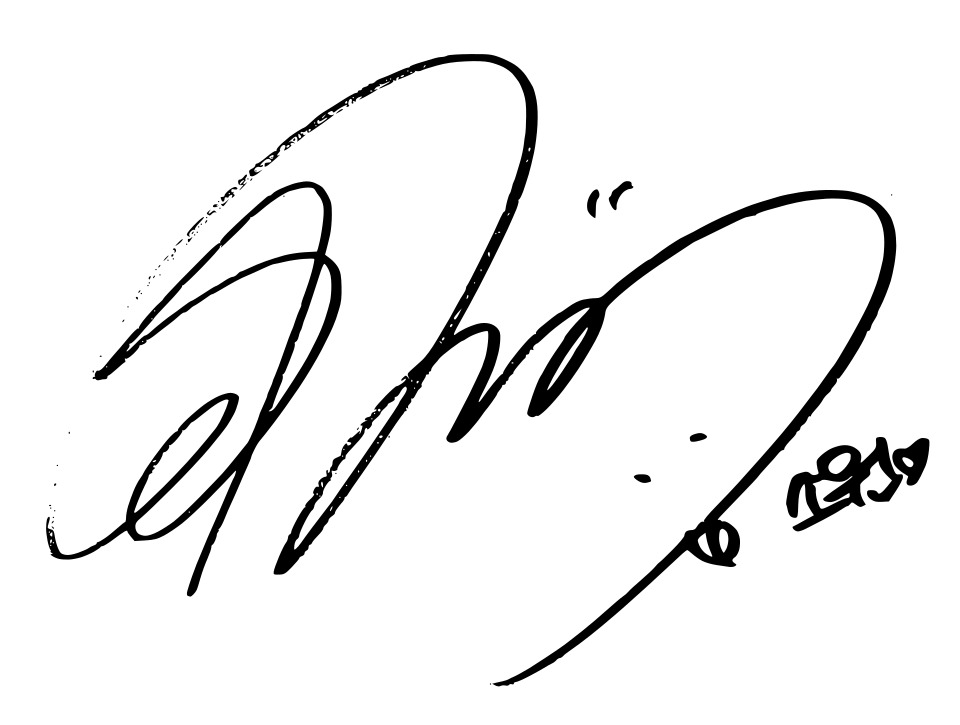
Signature of: kim so won